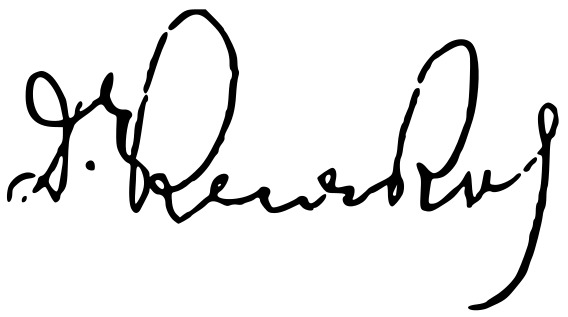
Signature of: dimitar kesyakov